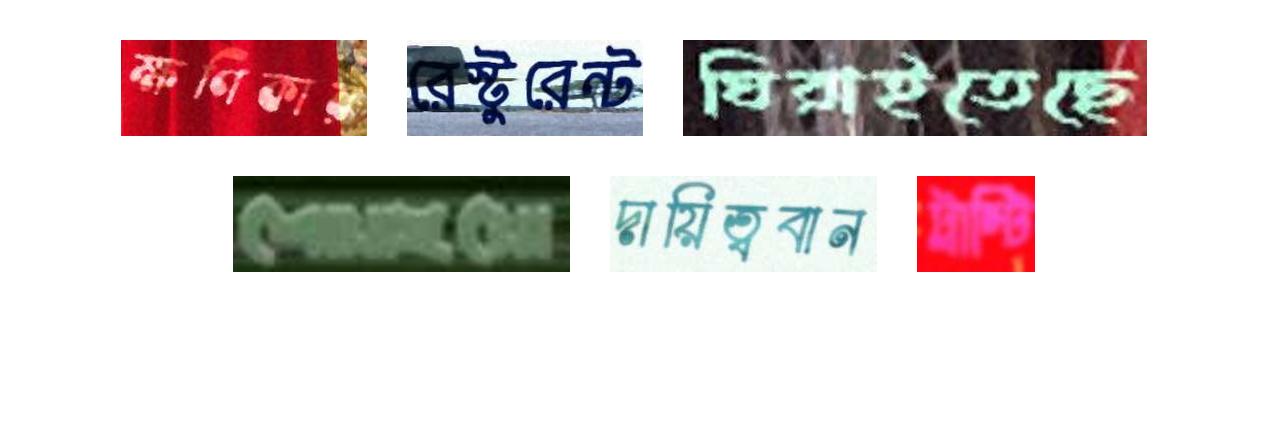
ক্ষণিকার রেস্টুরেন্ট ঘিরাইতেছে
শোয়াইয়ো দায়িত্ববান ট্রাস্টি